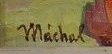
Signature of: svatopluk machal